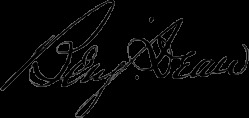
Signature of: benjamin dean